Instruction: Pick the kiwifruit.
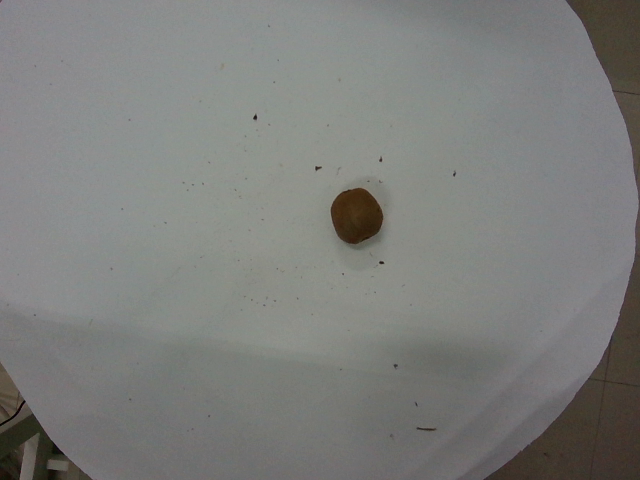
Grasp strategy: vertical